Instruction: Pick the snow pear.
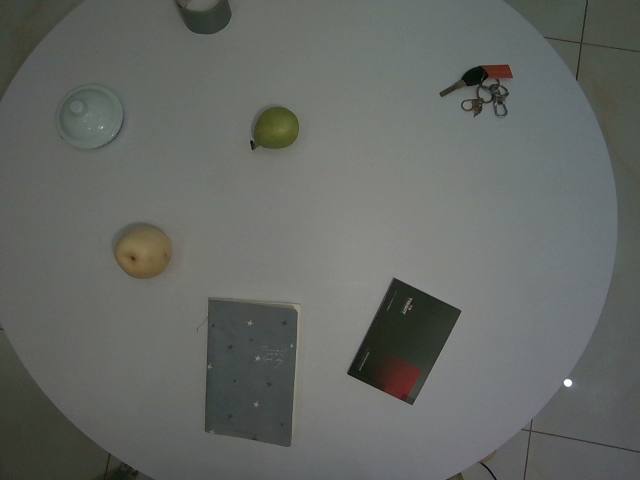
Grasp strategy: vertical